Question: What is the potential diagnosis?
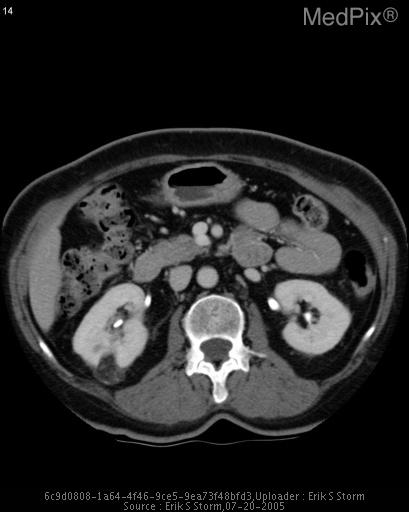
Answer: The possible diagnosis includes Angiomyolipoma
Renal cell carcinoma (especially clear-cell variant)
Renal lipoma
Metastatic disease.